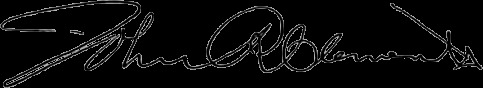
Signature of: john r clements